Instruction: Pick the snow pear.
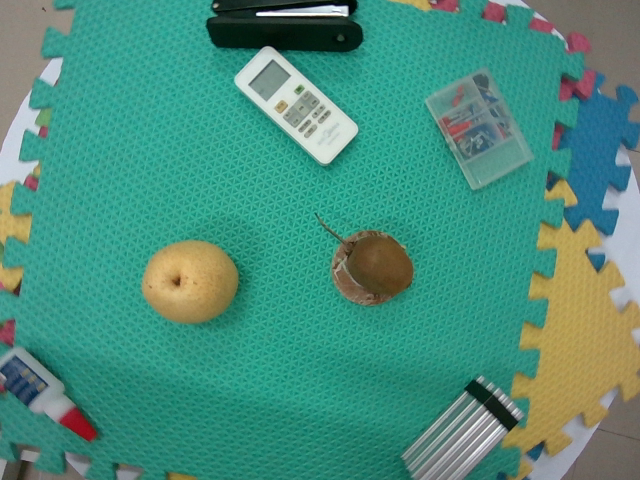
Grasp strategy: vertical